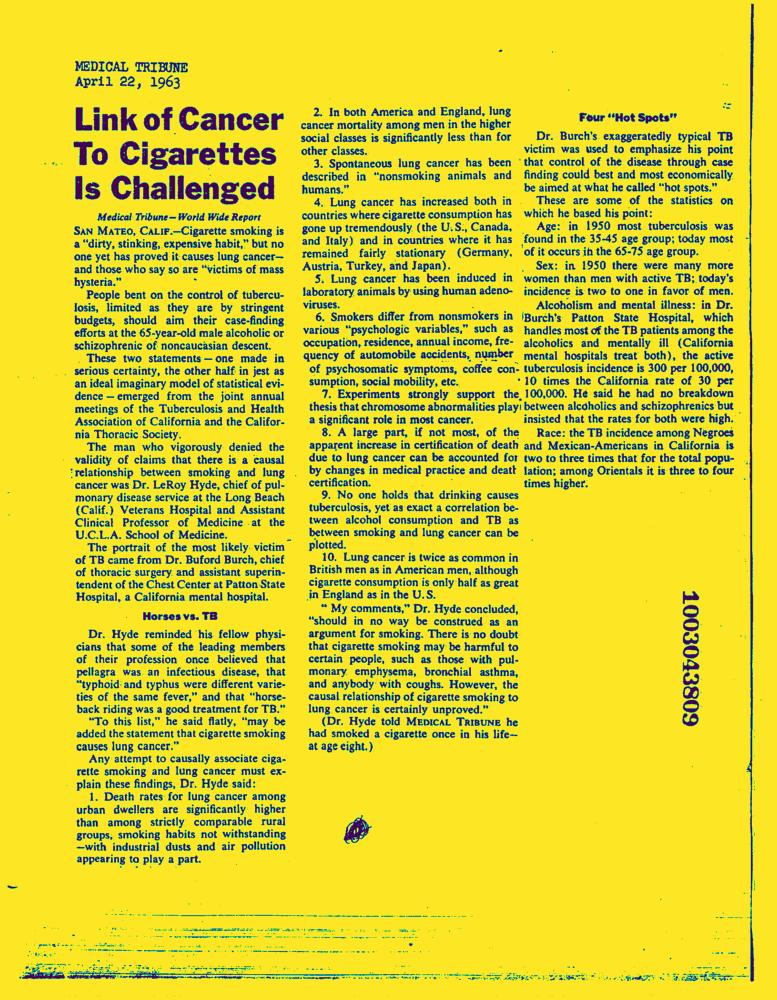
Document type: News-Article